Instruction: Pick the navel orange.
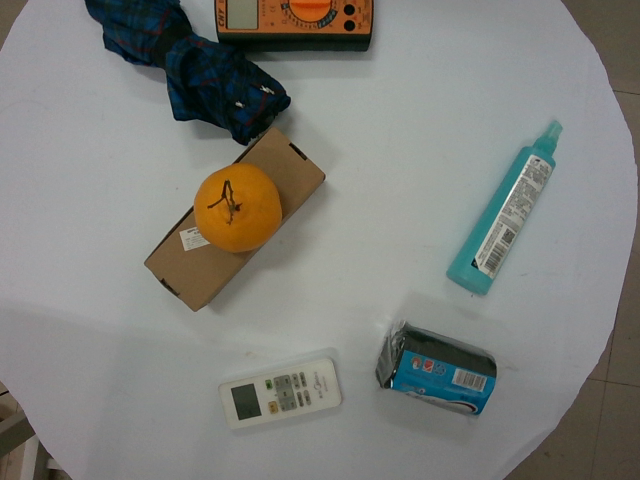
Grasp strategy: vertical